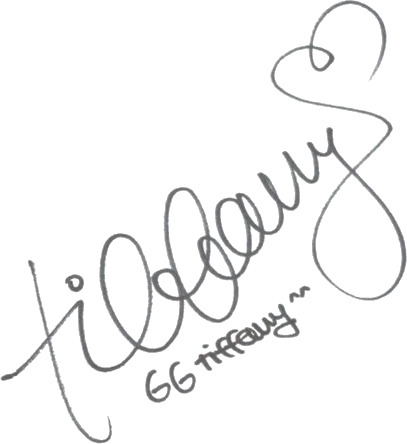
Signature of: tiffany young